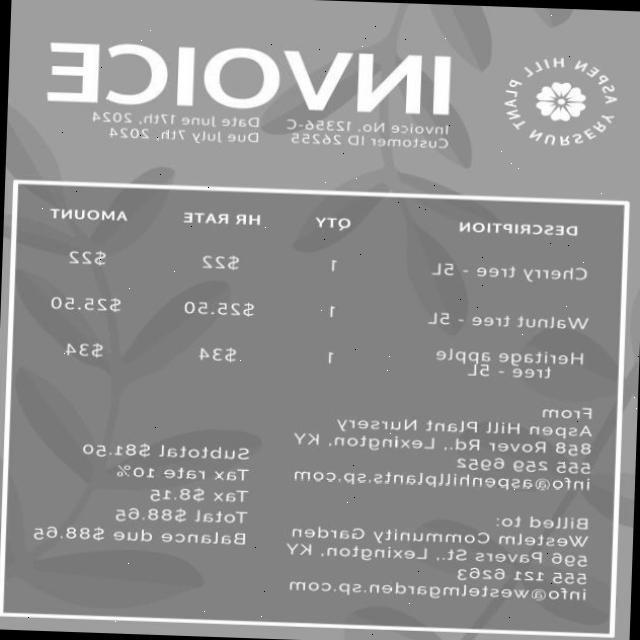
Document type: Invoice